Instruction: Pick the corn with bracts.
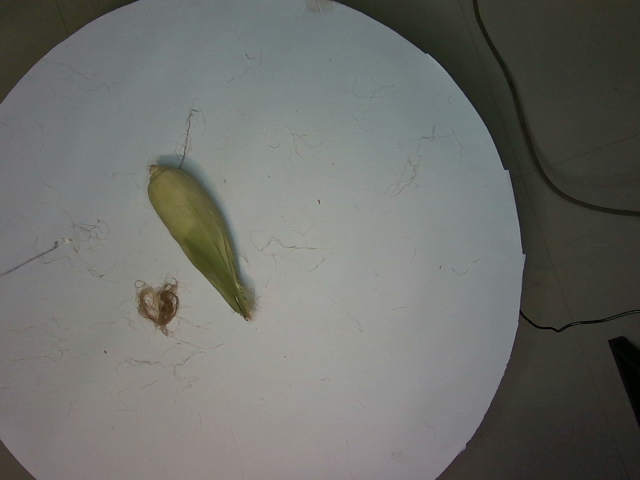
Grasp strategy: vertical